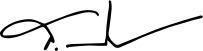
Signature of: sutin klungsang